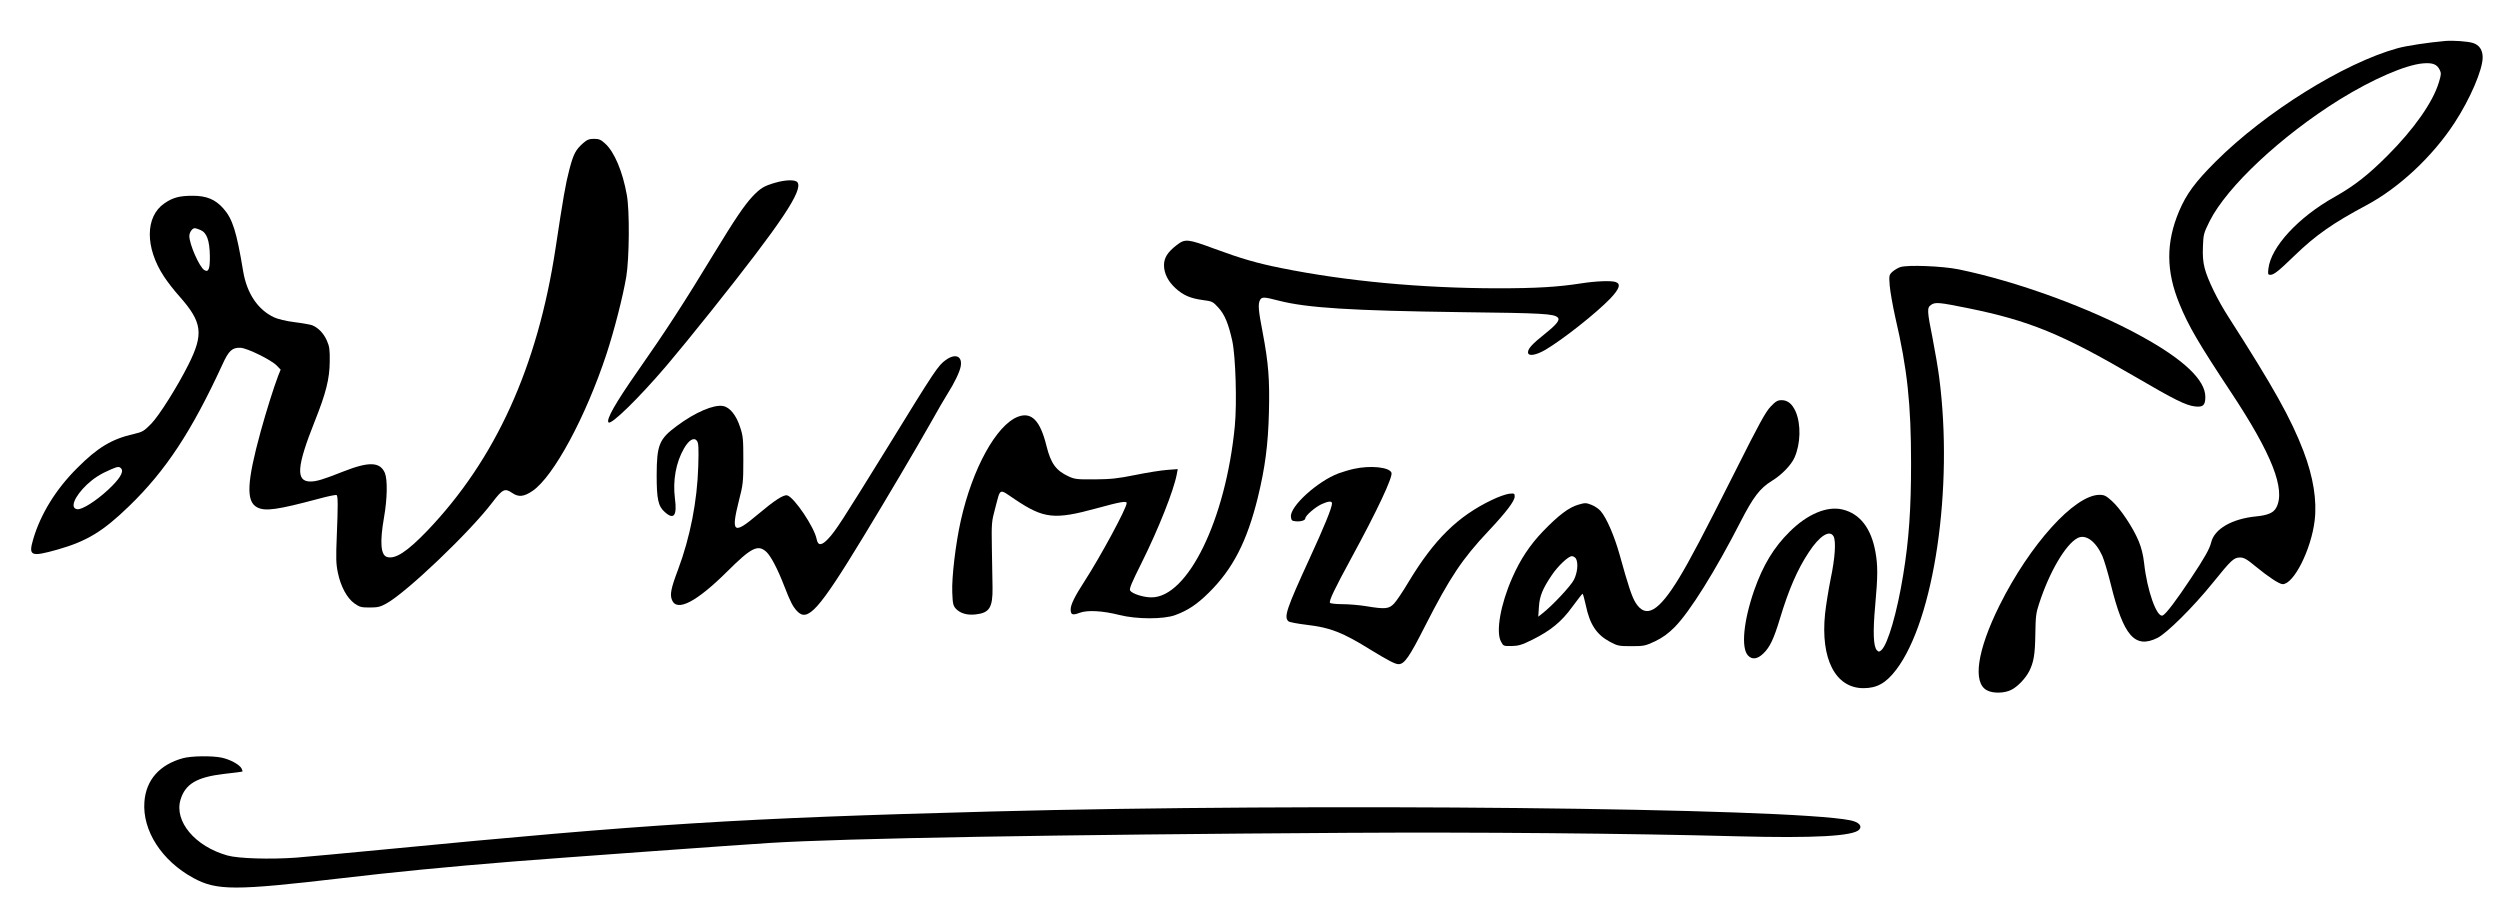
Signature of: raphi phatthanasak prince of ratchaburi